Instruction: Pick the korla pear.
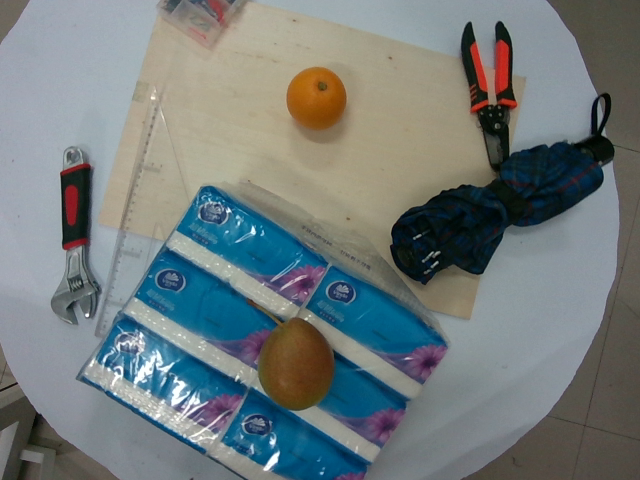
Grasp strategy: vertical